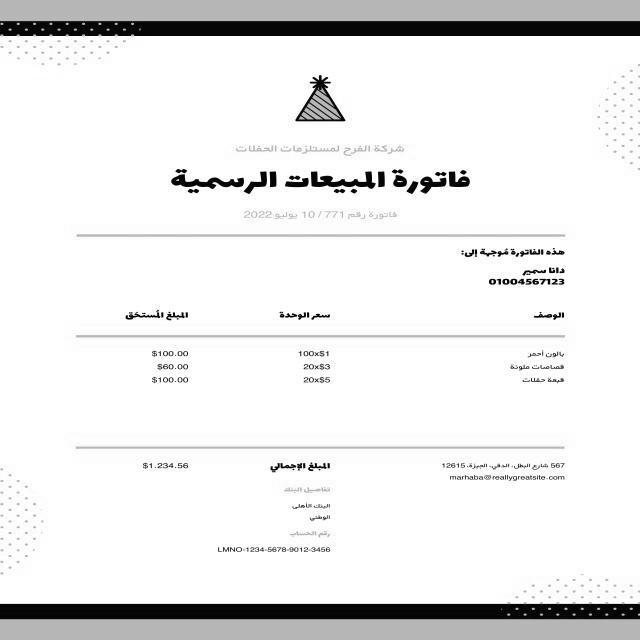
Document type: Invoice